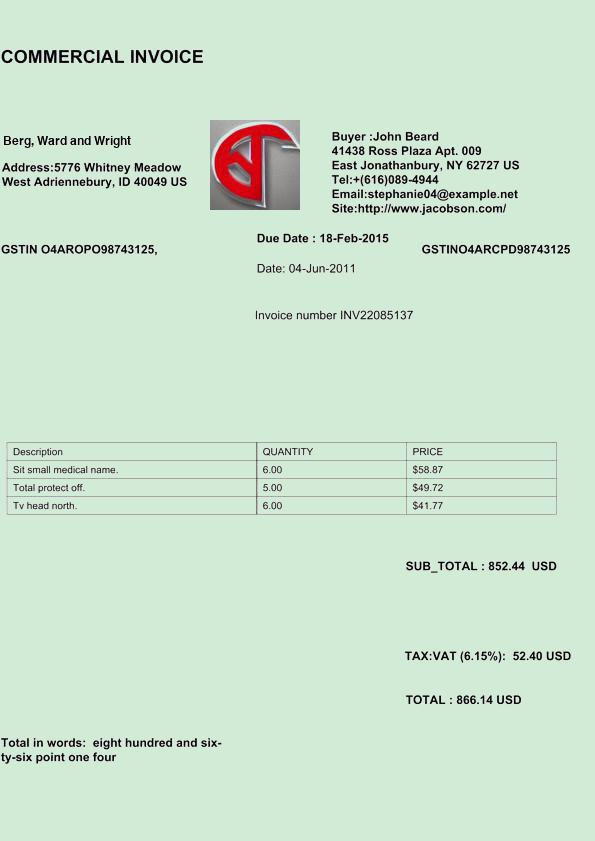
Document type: Invoice